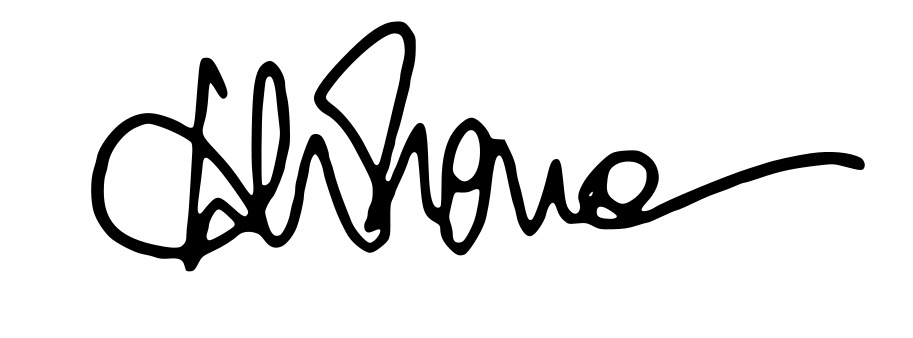
Signature of: leonardo pieraccioni